Question: Describe the condition in detail:
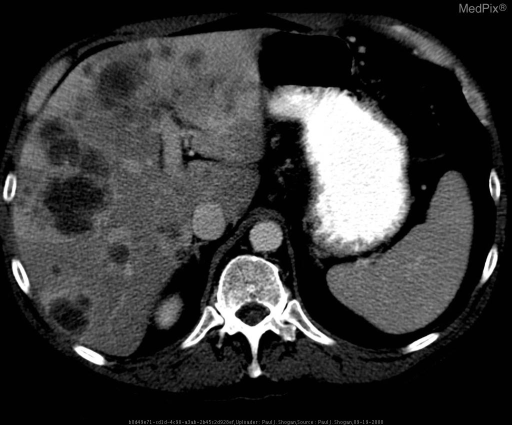
Answer: The disease is discussed as: Discussion:

Transient hepatic attenuation difference (THAD) is an attenuation difference of the liver visible during the hepatic arterial phase of CT imaging, caused by the liver’s dual hepatic blood supply. Generally, THAD is associated with malignant tumors, however, this finding may also be seen with hemangiomas, focal nodular hyperplasia, pyogenic abscesses, focal eosinophilic necrosis, long-standing biliary obstruction, trauma, and hepatic hemodynamic alterations caused by liver cirrhosis, portal or hepatic vein thrombosis, arterioportal shunts, or an aberrant hepatic blood supply.  The visualized high-attenuation areas are the result of increased arterial flow and decreased portal venous flow from disruption in normal hepatic homeostasis.  An MR imaging correlate is Transient Hepatic Intensity Difference (THID).